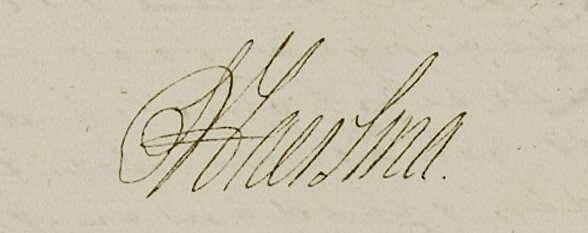
Signature of: sybrand van haersma